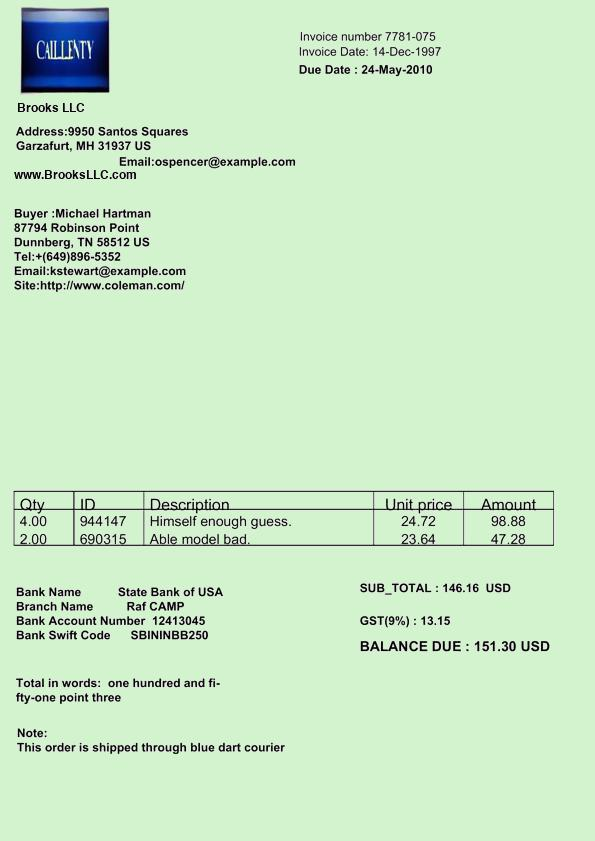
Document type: Invoice